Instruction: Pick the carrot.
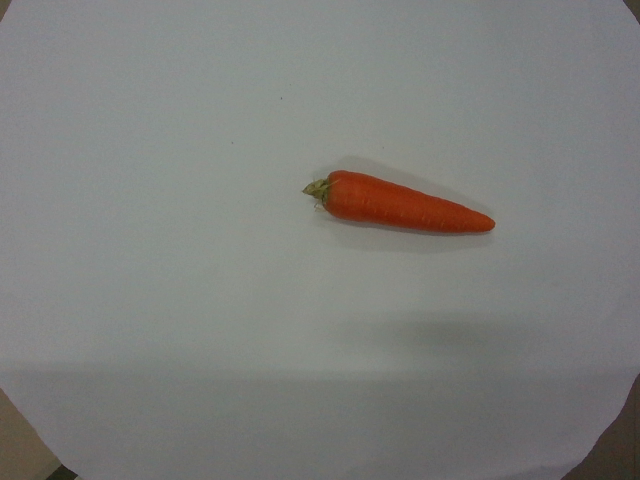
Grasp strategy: vertical